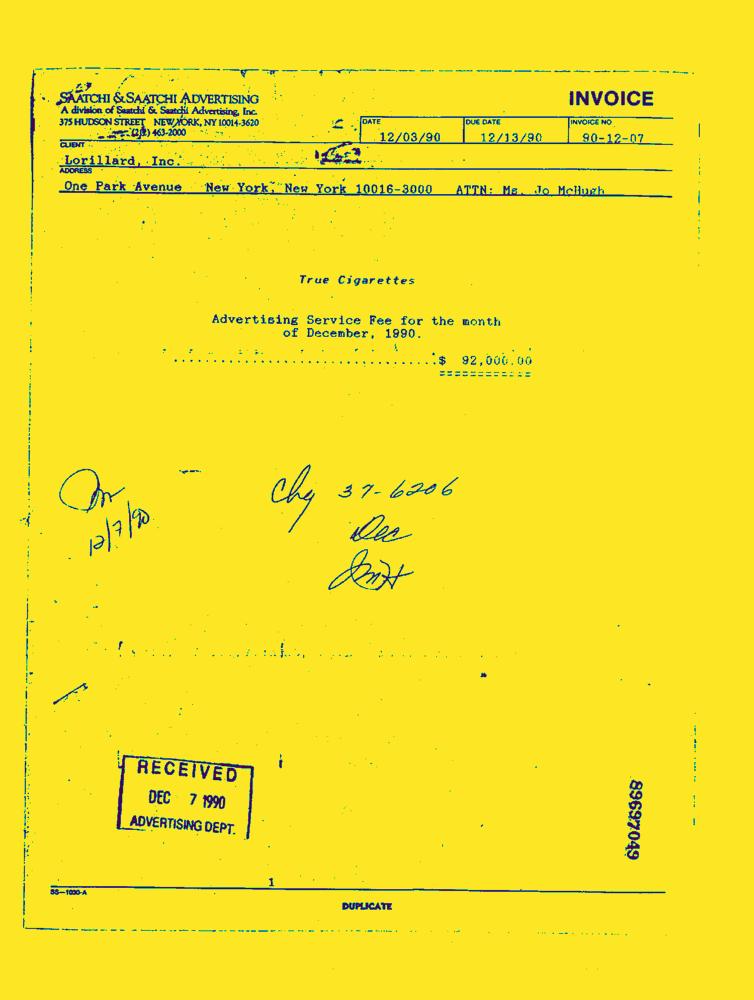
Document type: Invoice-Doc